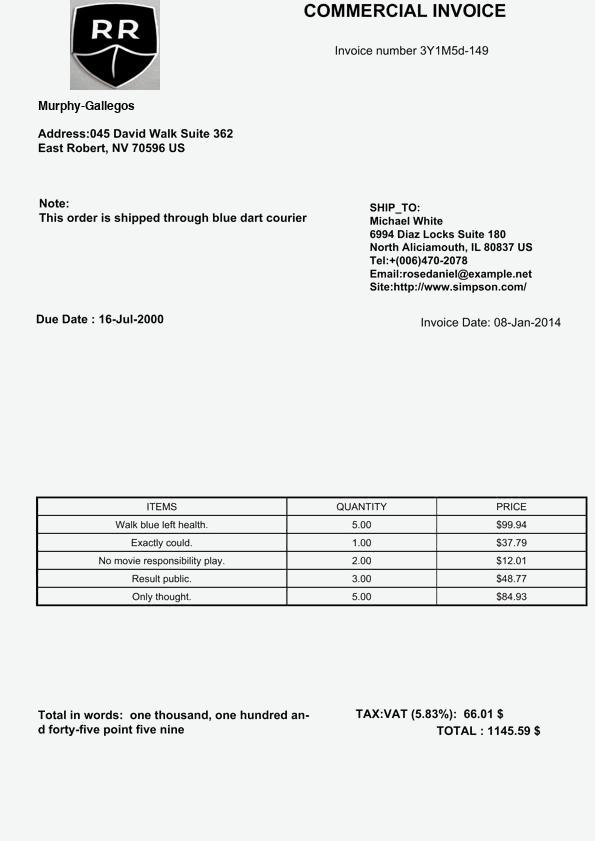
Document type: Invoice